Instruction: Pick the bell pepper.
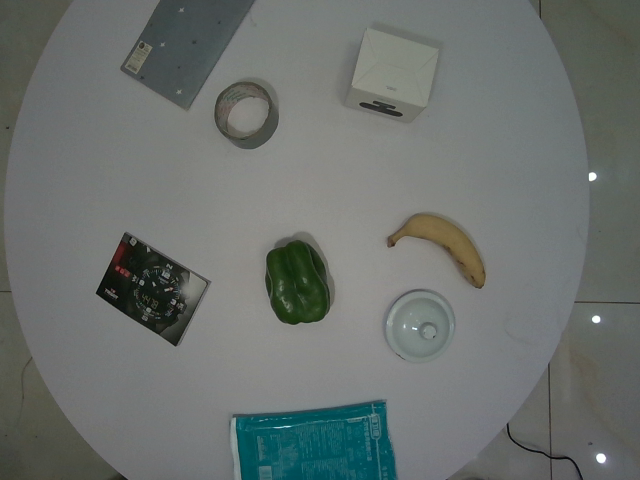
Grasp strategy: vertical